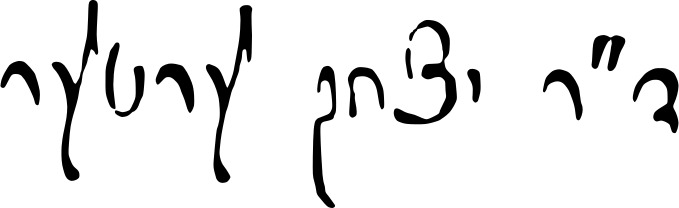
Signature of: isaac erter